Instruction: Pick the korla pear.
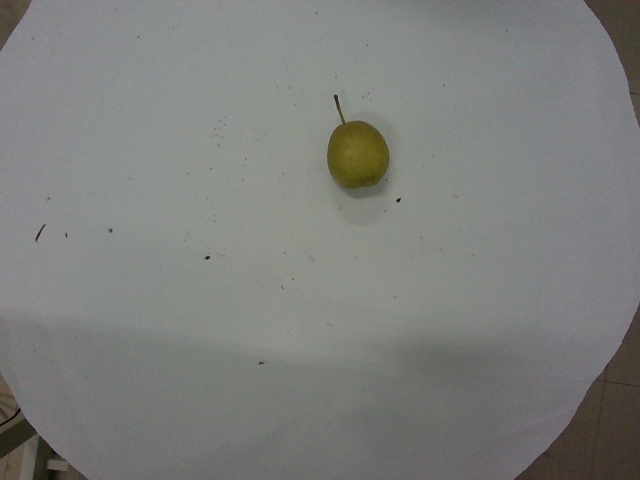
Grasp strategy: vertical